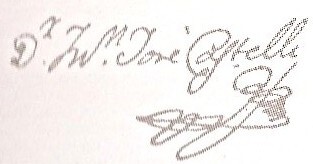
Signature of: juan josé castelli